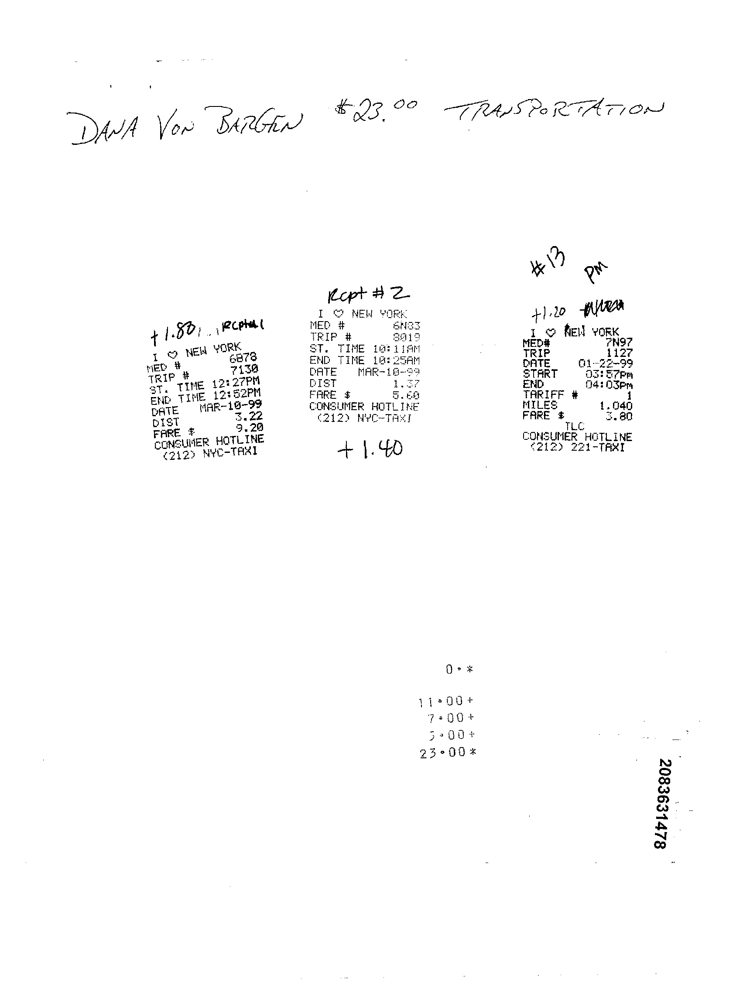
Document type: Invoice